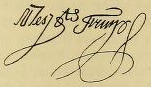
Signature of: maarten tromp